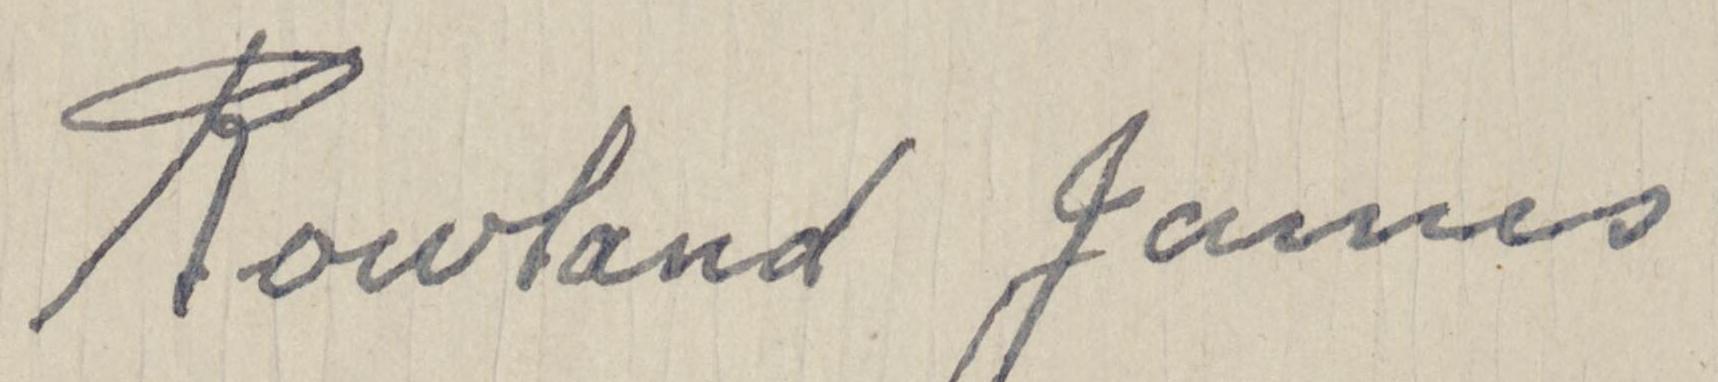
Signature of: rowley james